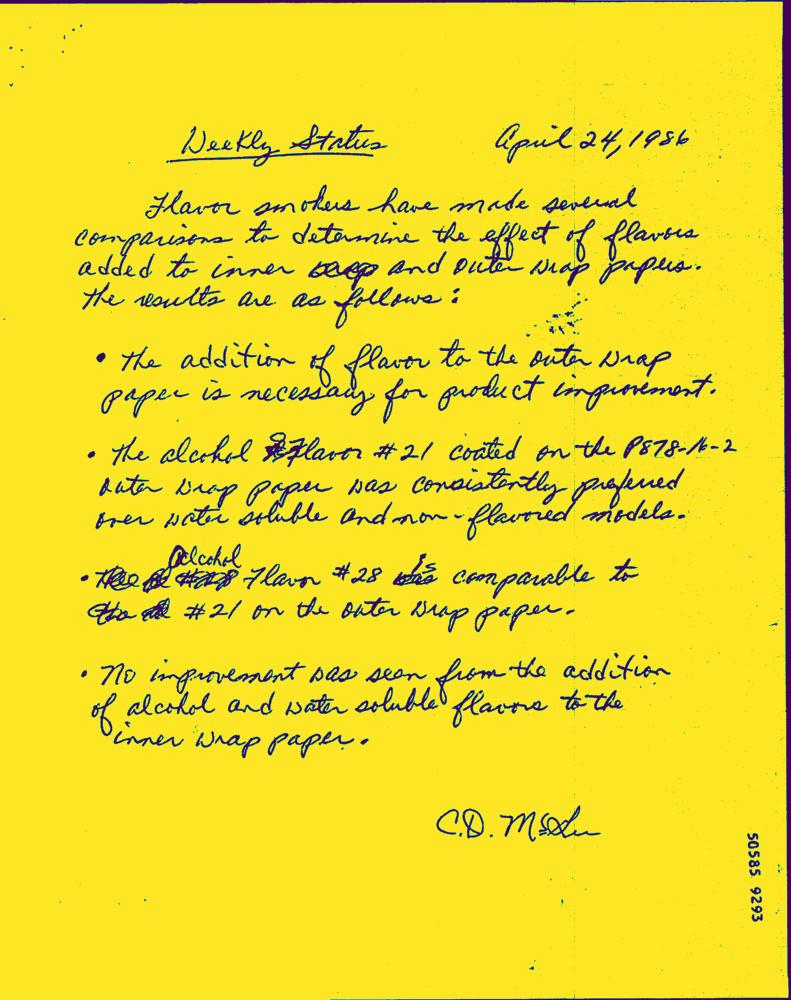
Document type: Hand-Written